Question: What might the diagnosis be?
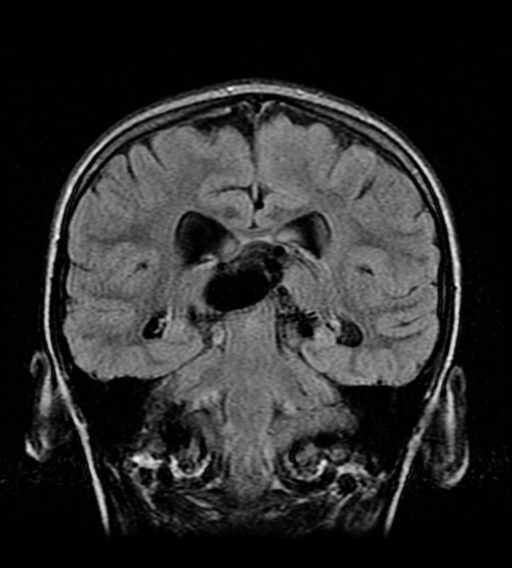
Answer: The possible diagnosis includes Without the provided history, this radiographic finding is concerning for aspiration of contrast or other radio-opaque material..